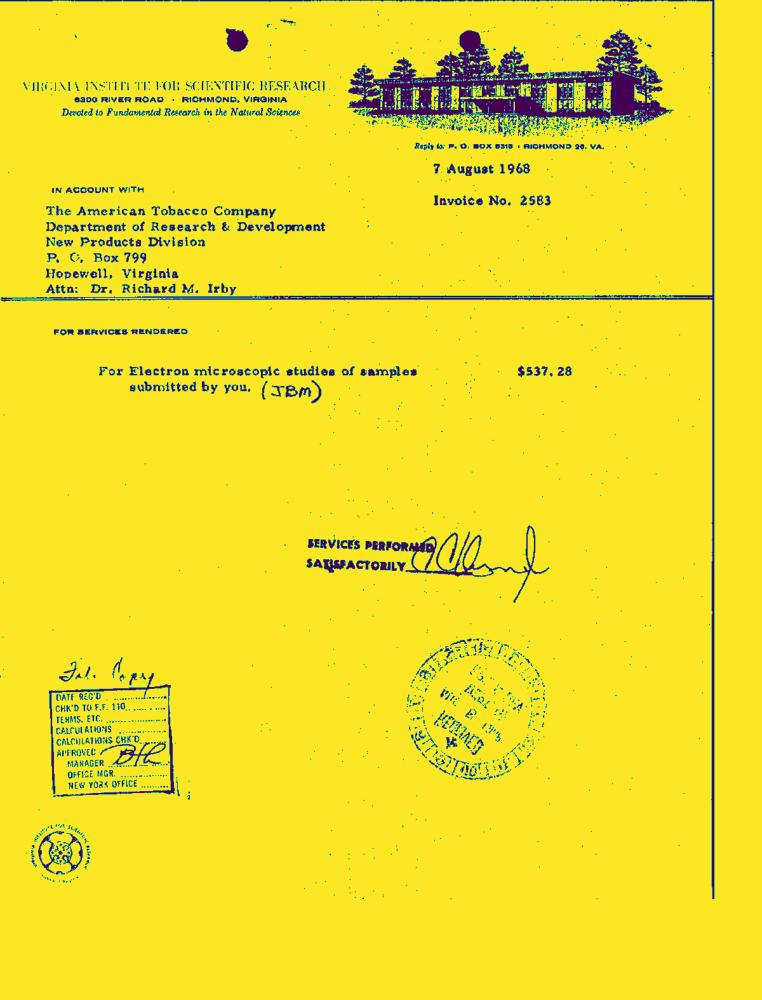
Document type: Invoice-Doc